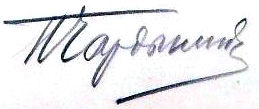
Signature of: pyotr chardynin